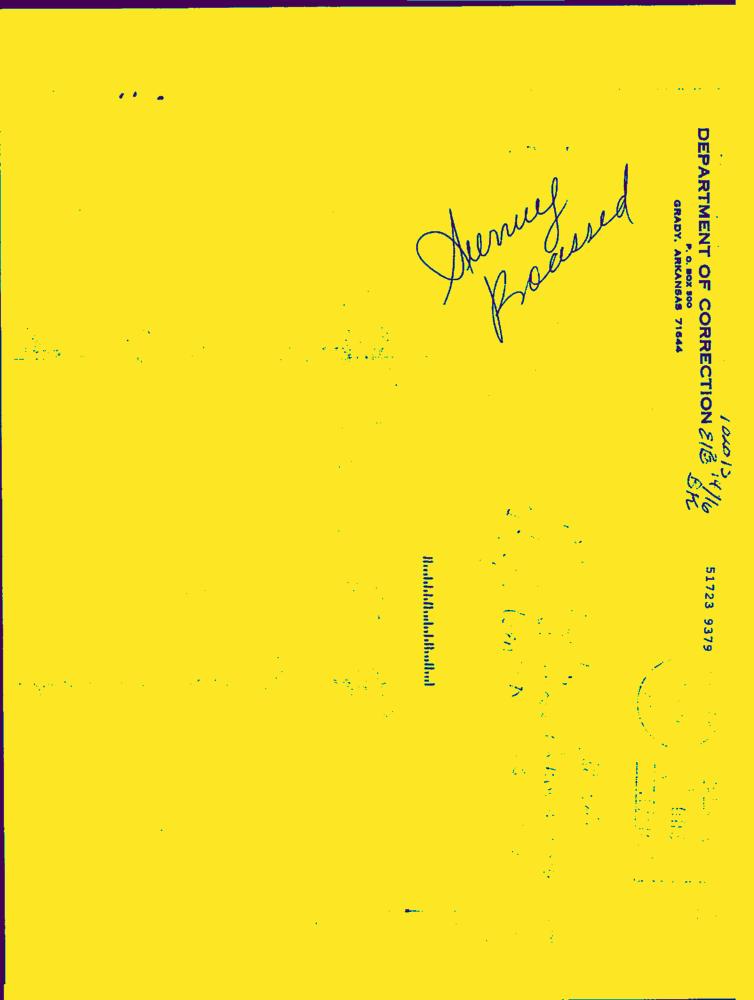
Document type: Hand-Written